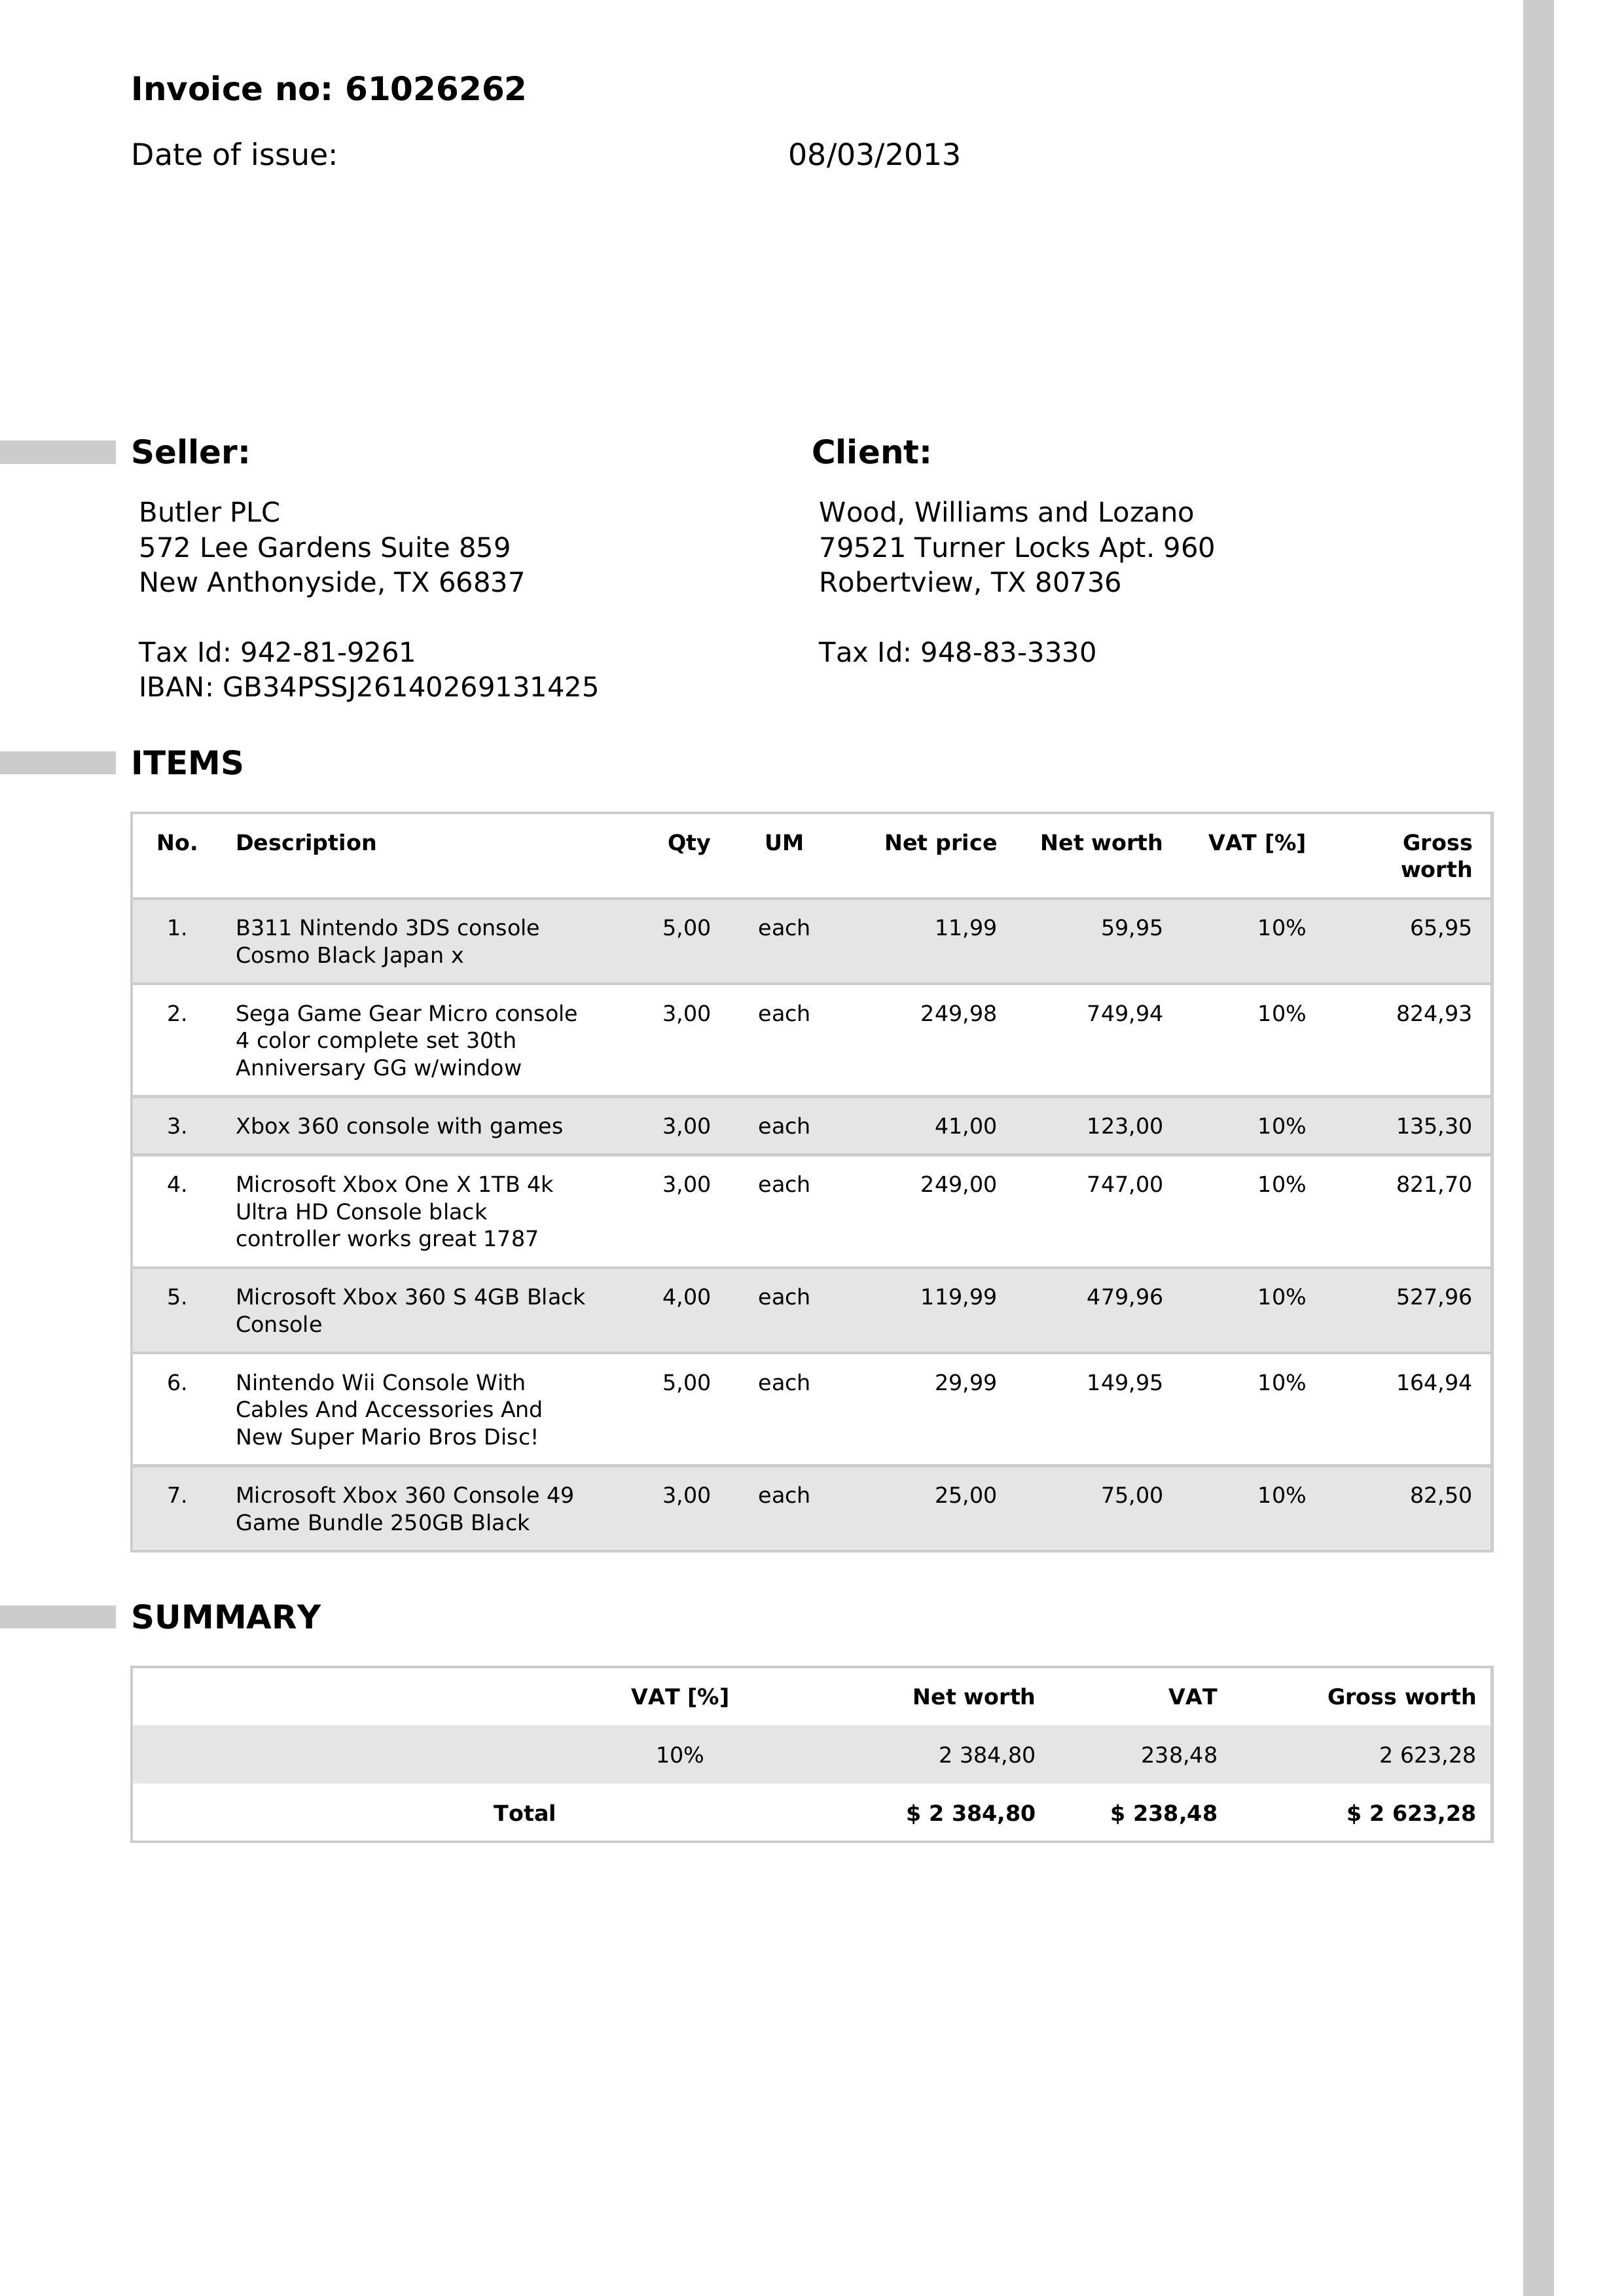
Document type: Invoice